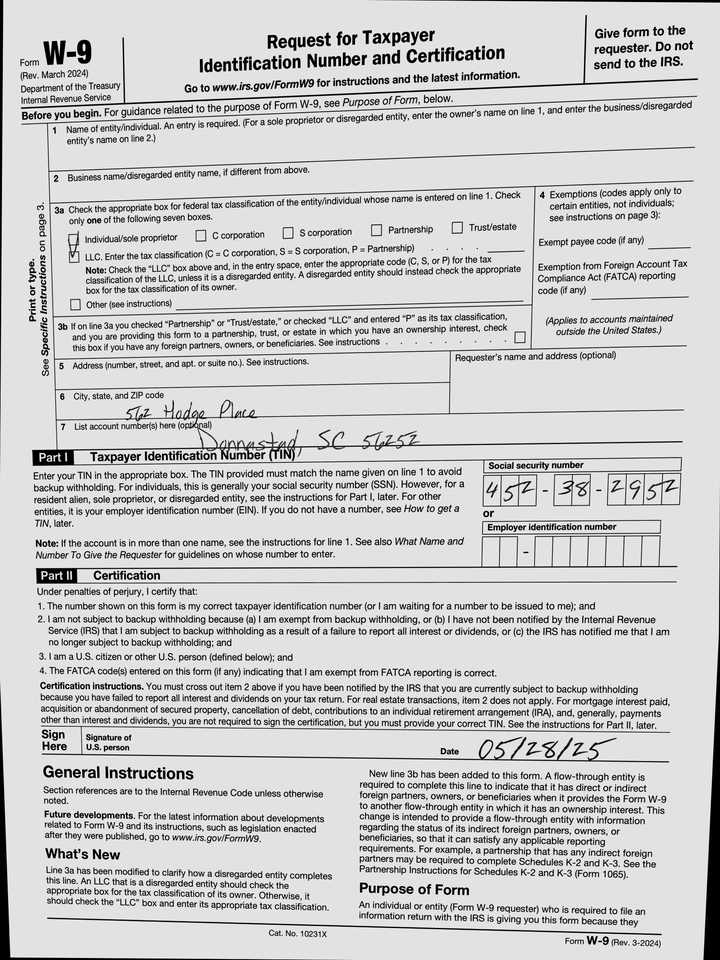
adr1: 562 Hodge Place
adr2: Donnastad, SC 56252
cbx: yes
ssn: 452382952
sdt: 05/28/25